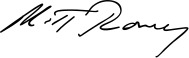
Signature of: mitt romney